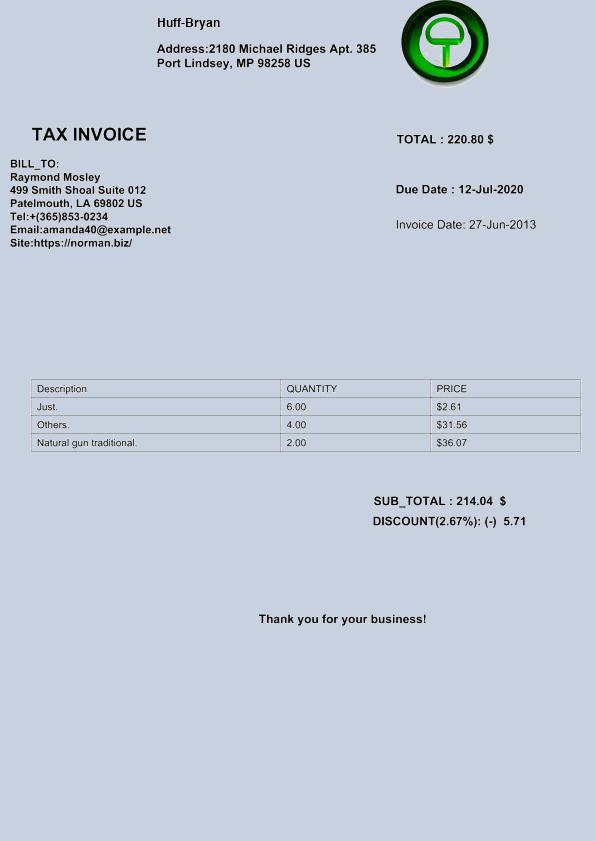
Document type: Invoice